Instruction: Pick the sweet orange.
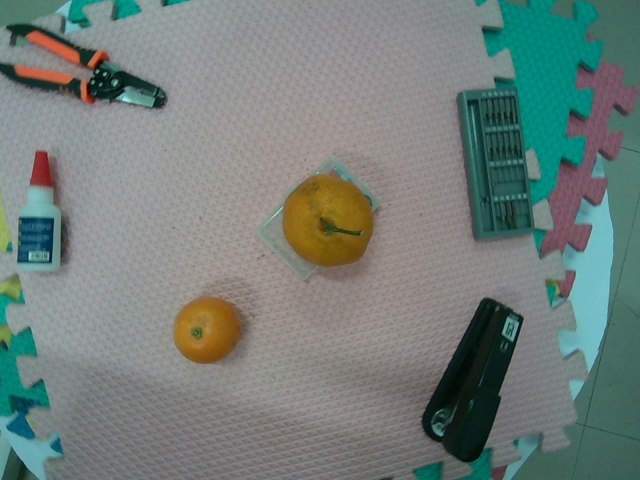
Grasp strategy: vertical